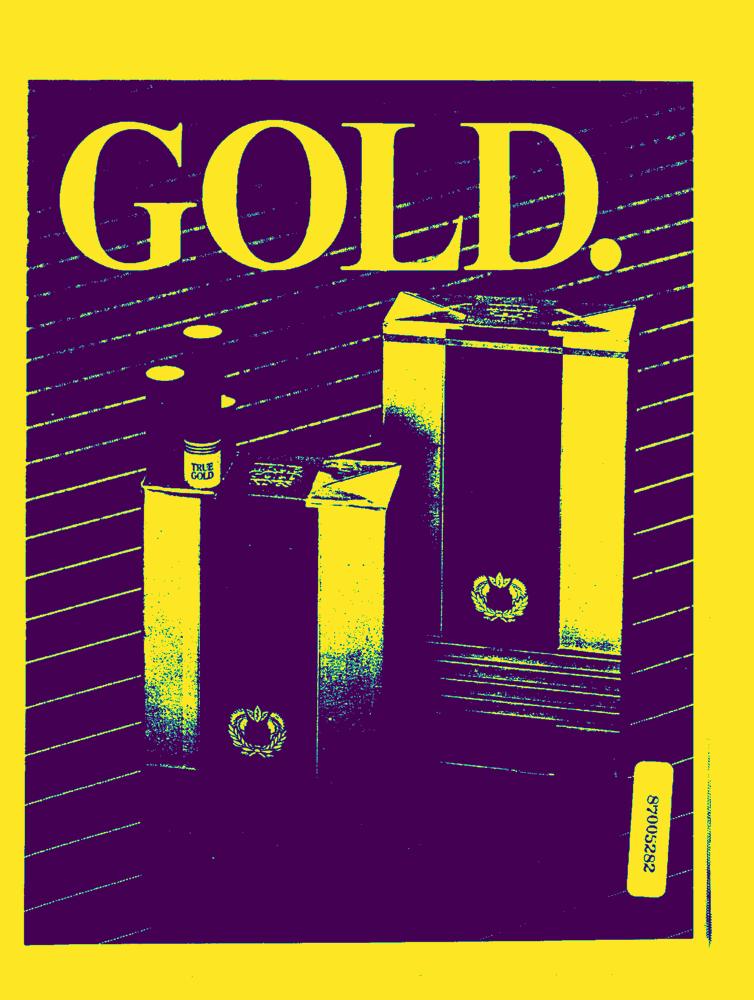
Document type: AD